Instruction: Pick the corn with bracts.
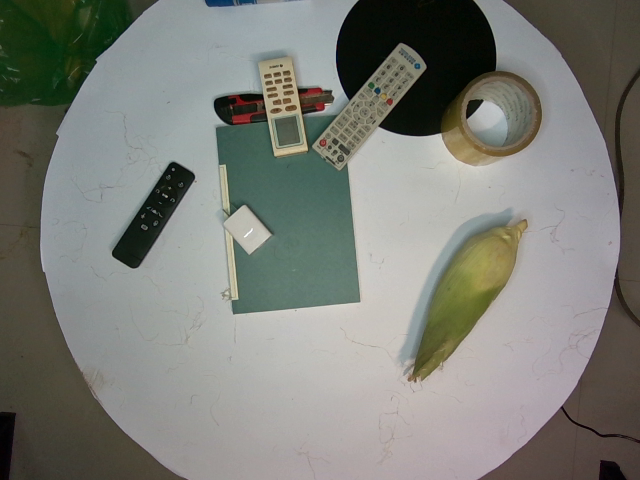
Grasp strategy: vertical